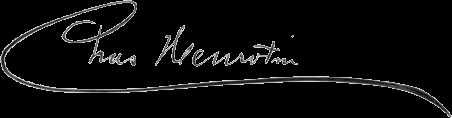
Signature of: charles henrotin